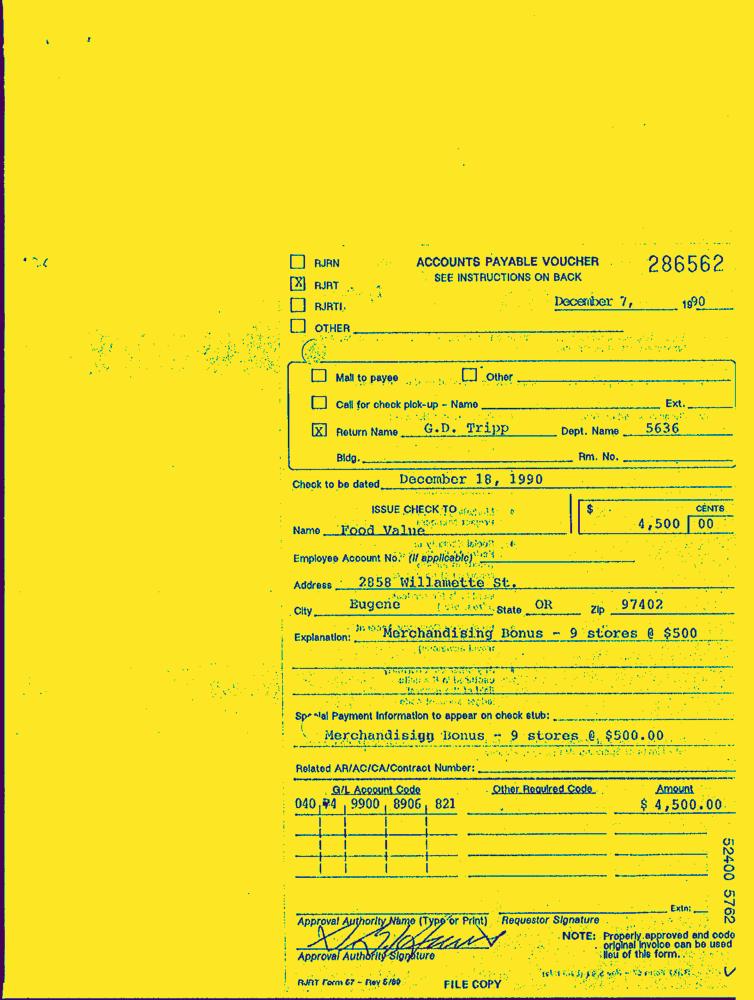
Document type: Invoice-Doc